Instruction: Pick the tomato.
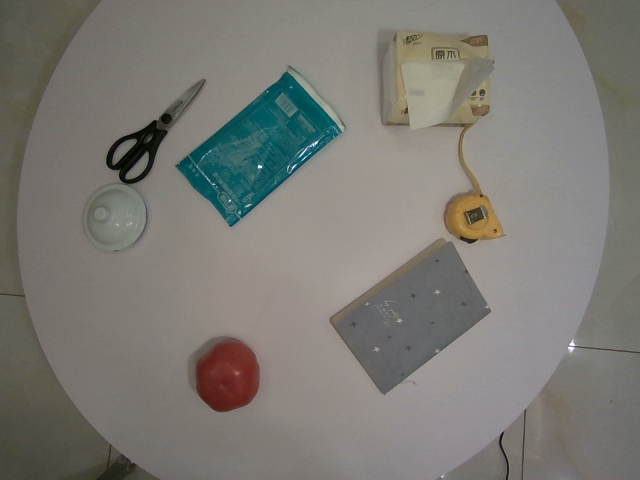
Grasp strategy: vertical